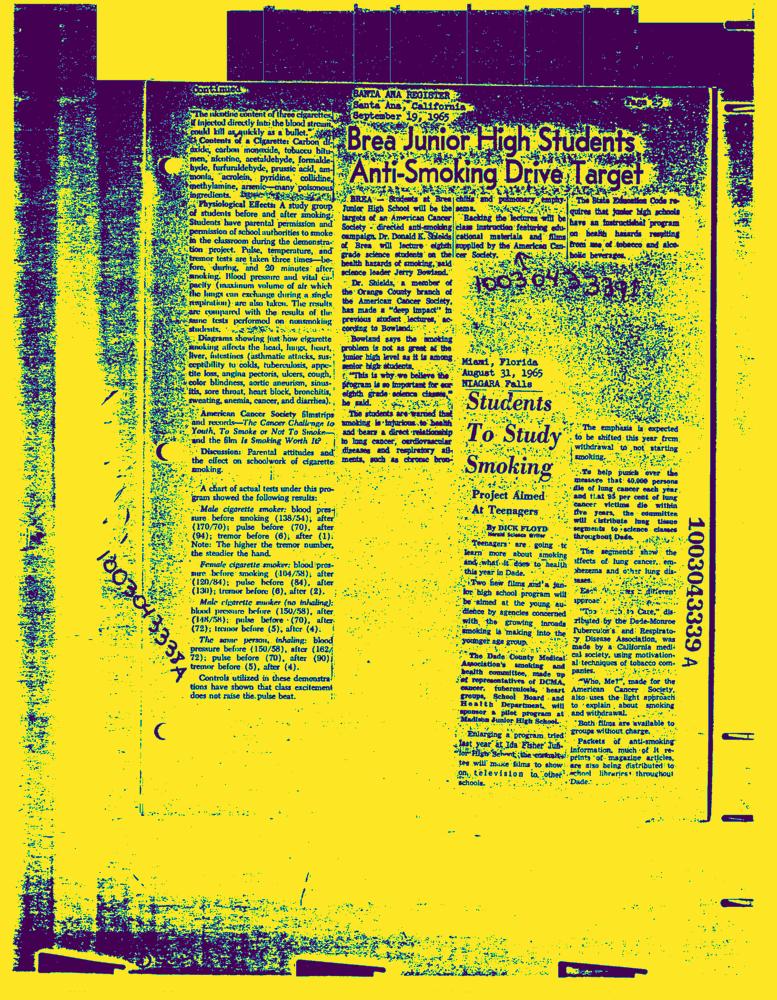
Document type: News-Article